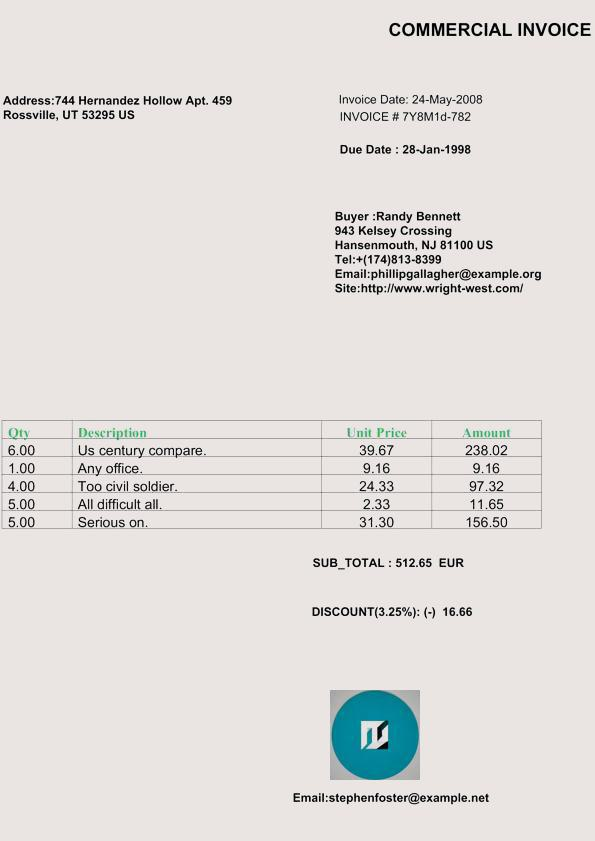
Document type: Invoice